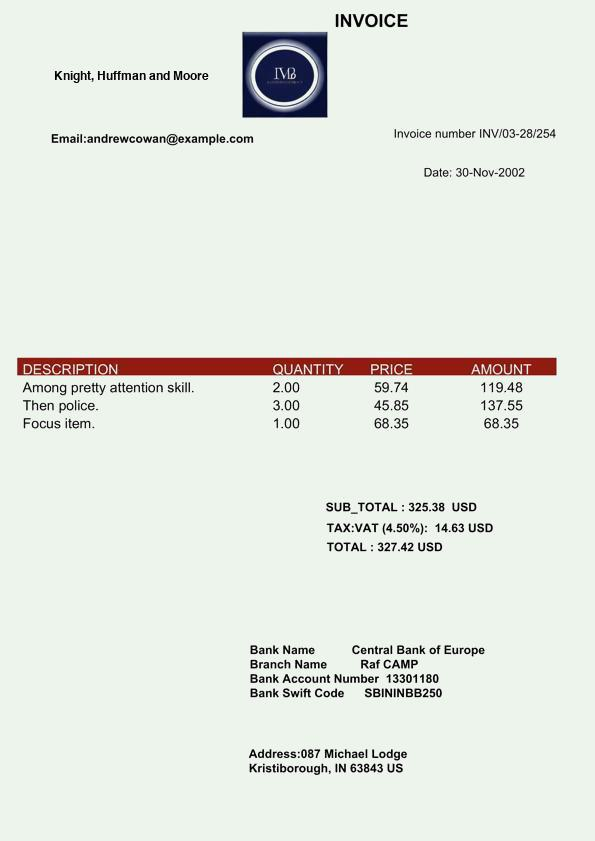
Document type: Invoice